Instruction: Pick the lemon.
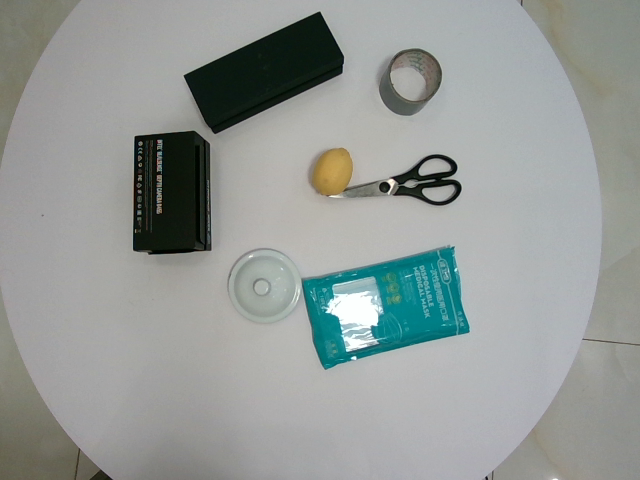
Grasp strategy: vertical